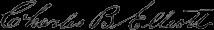
Signature of: charles b elliott